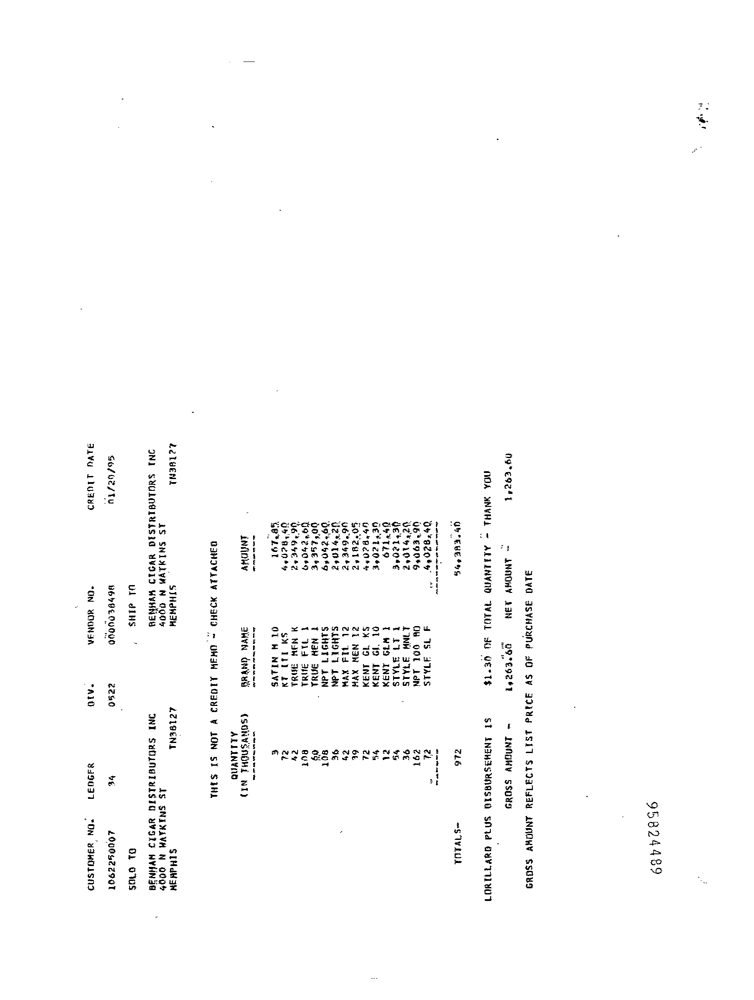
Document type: Invoice